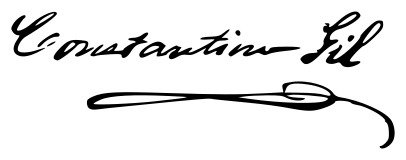
Signature of: constantino gil y luengo